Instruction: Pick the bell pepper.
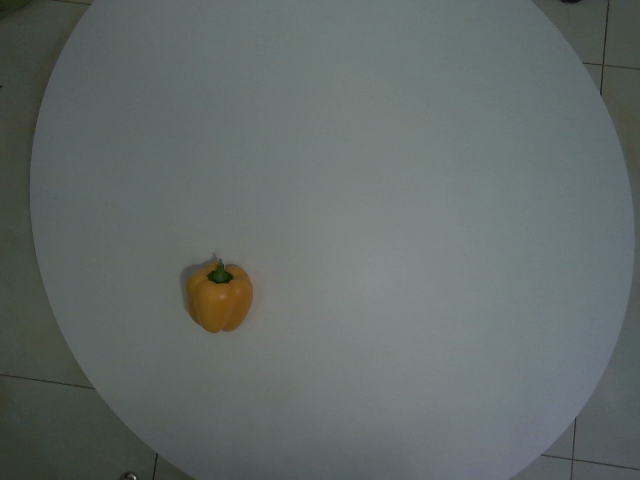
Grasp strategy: vertical